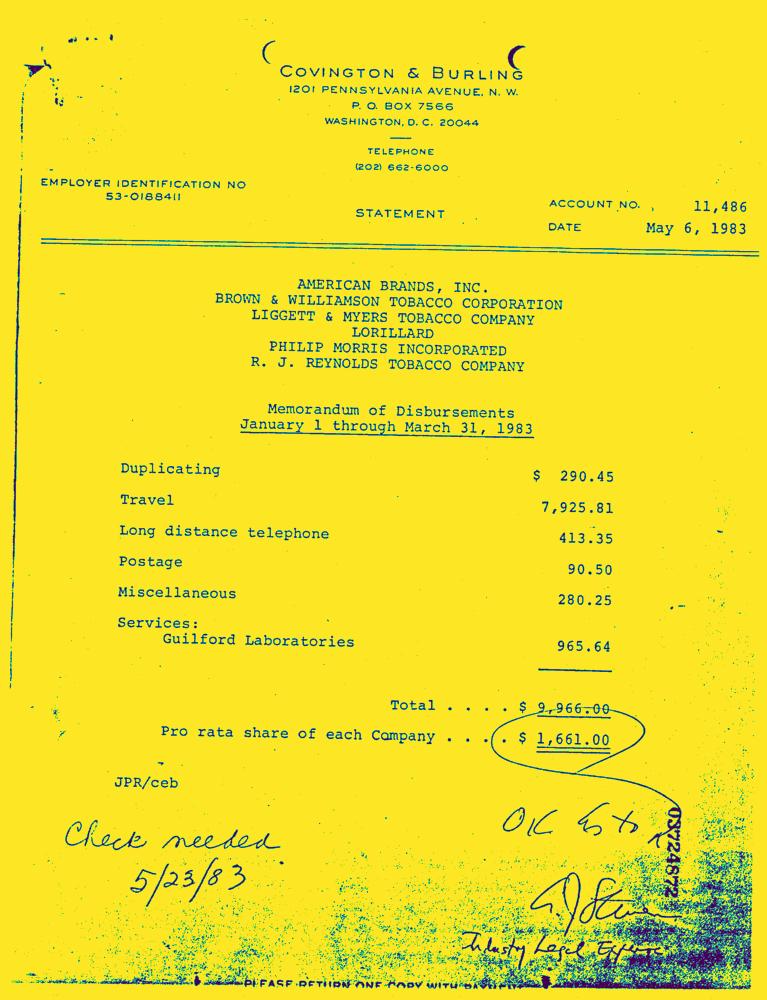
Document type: Invoice-Doc